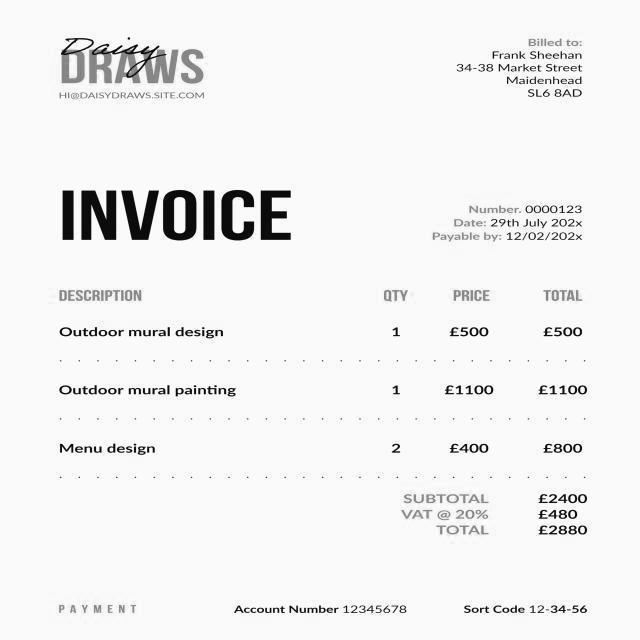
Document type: Invoice